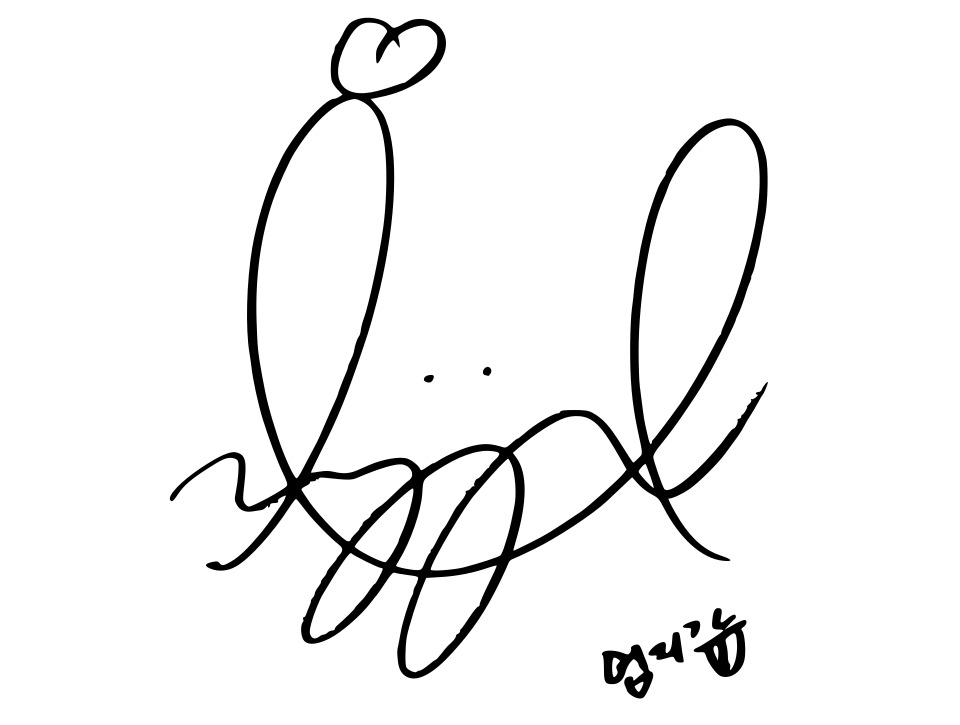
Signature of: umji